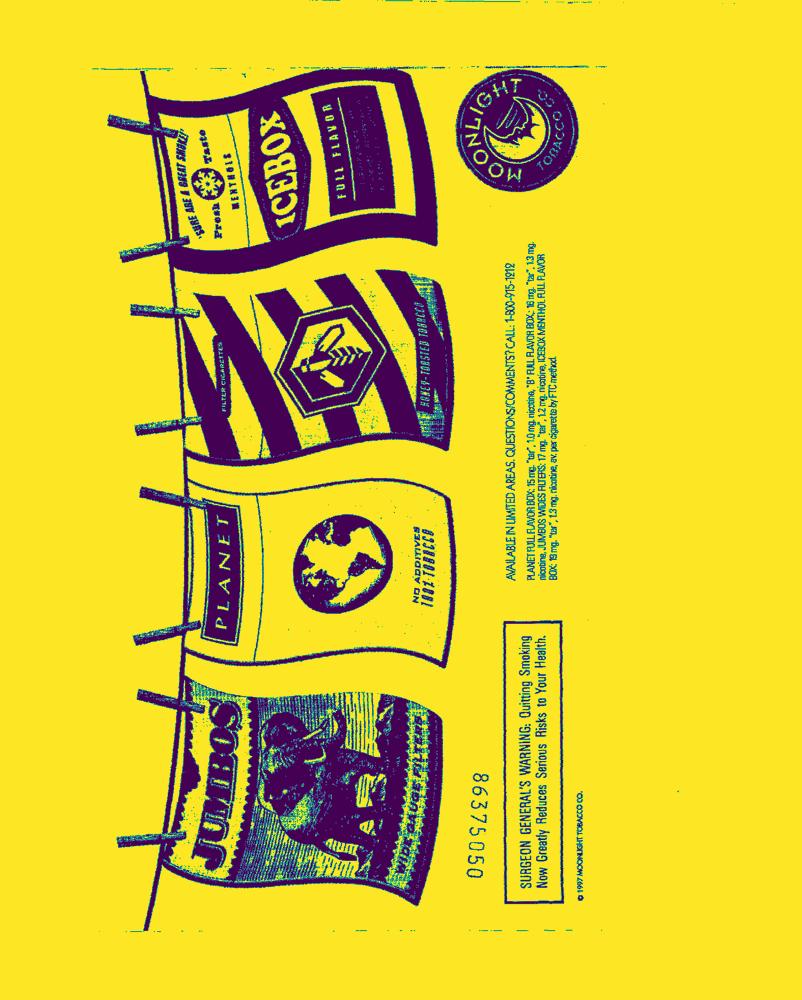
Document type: AD